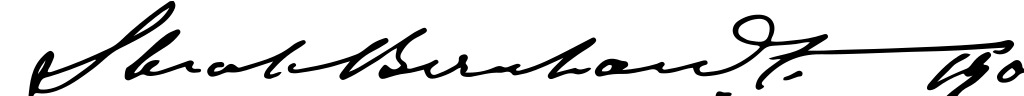
Signature of: sarah bernhardt